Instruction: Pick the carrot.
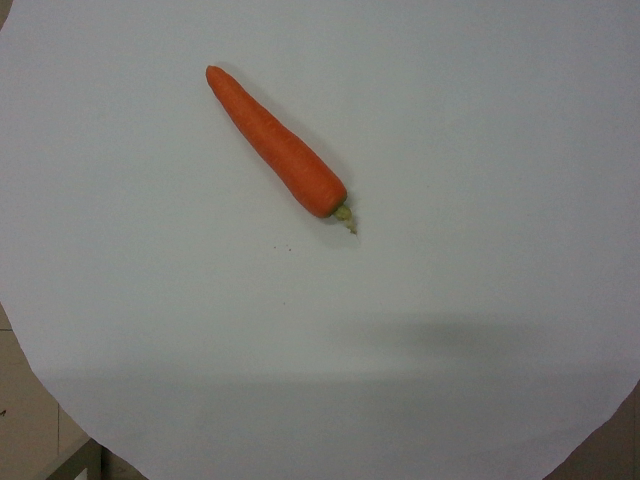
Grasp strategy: vertical